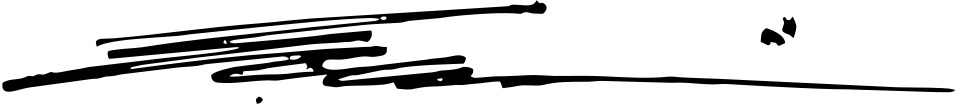
Signature of: elpidio quirino